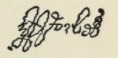
Signature of: robert forbes